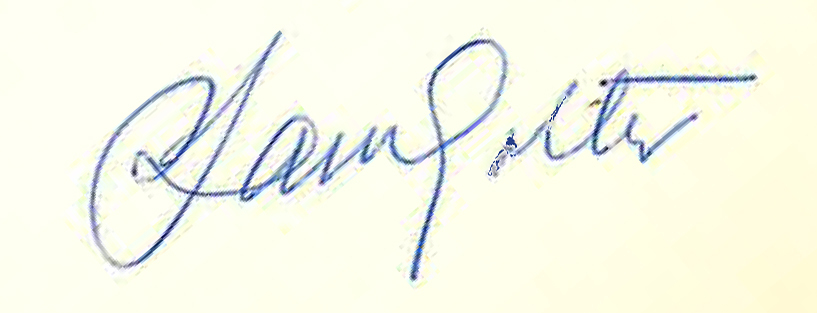
Signature of: samuel h golter